Question: What could the diagnosis suggest?
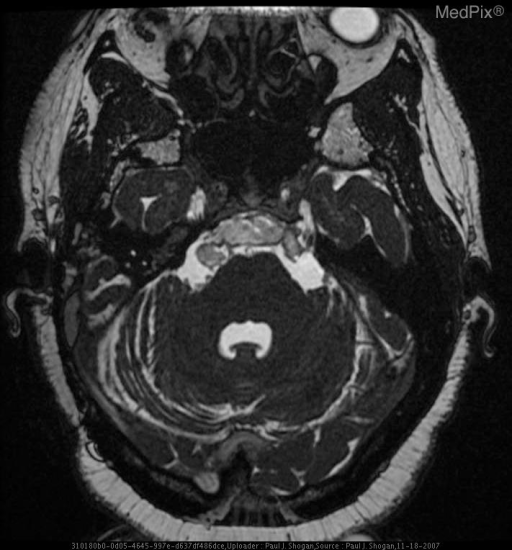
Answer: The possible diagnosis includes Epidermoid Tumor
Arachnoid Cyst.